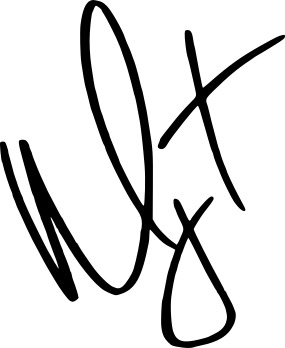
Signature of: margot robbie